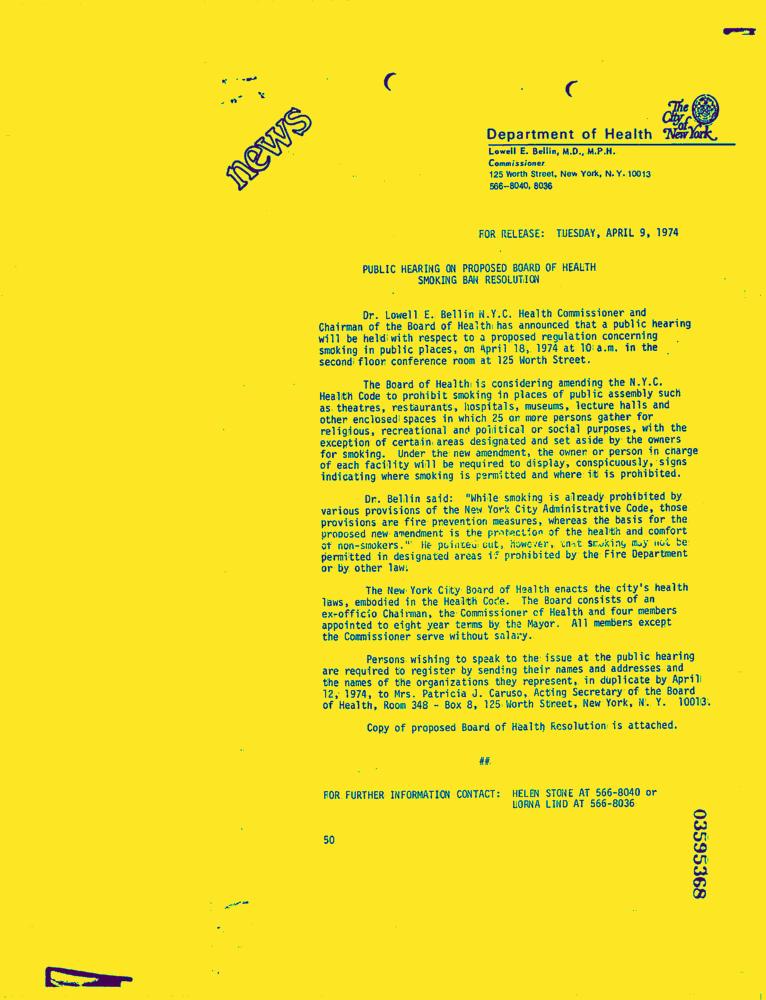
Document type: News-Article